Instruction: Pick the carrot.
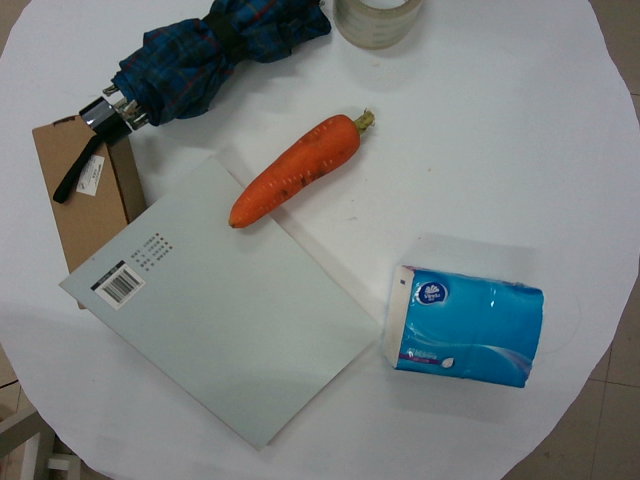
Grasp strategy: vertical